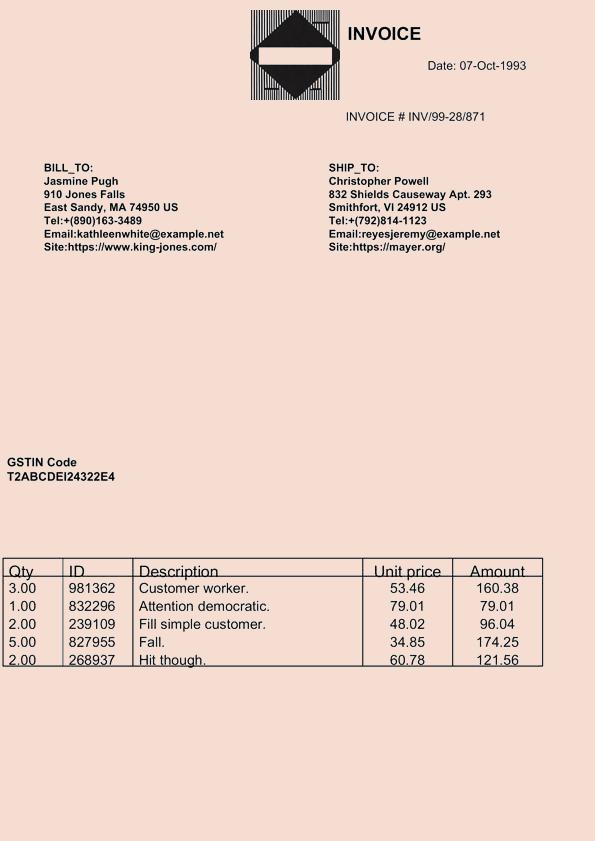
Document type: Invoice